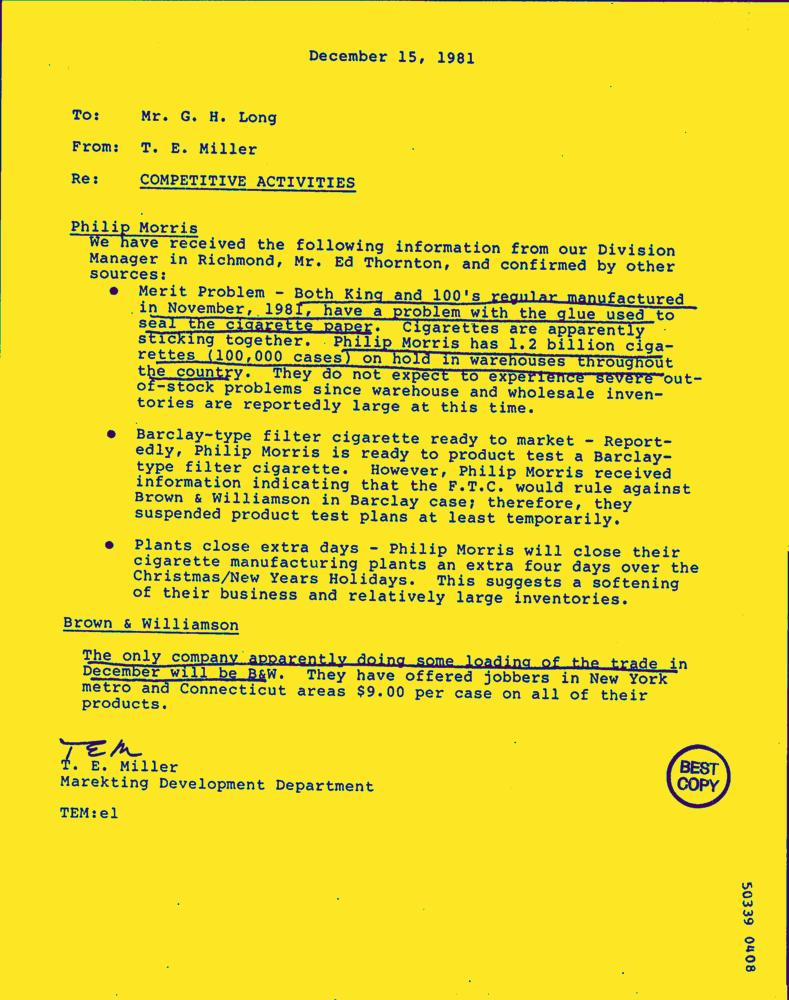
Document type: Letter-Doc